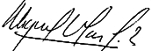
Signature of: miguel otero silva